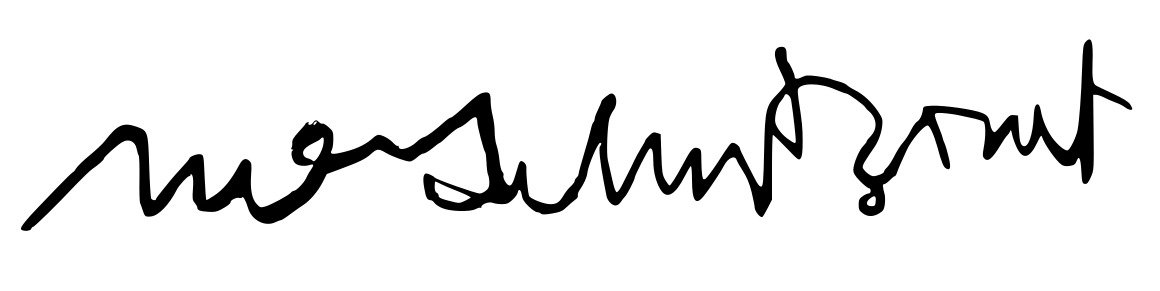
Signature of: maria del mar bonet